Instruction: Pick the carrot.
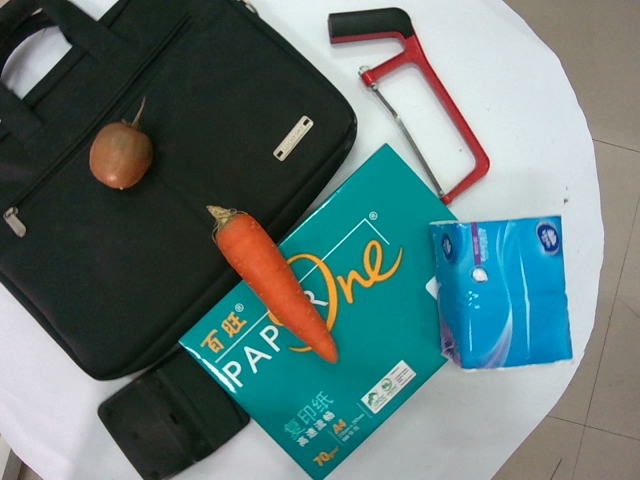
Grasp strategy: vertical